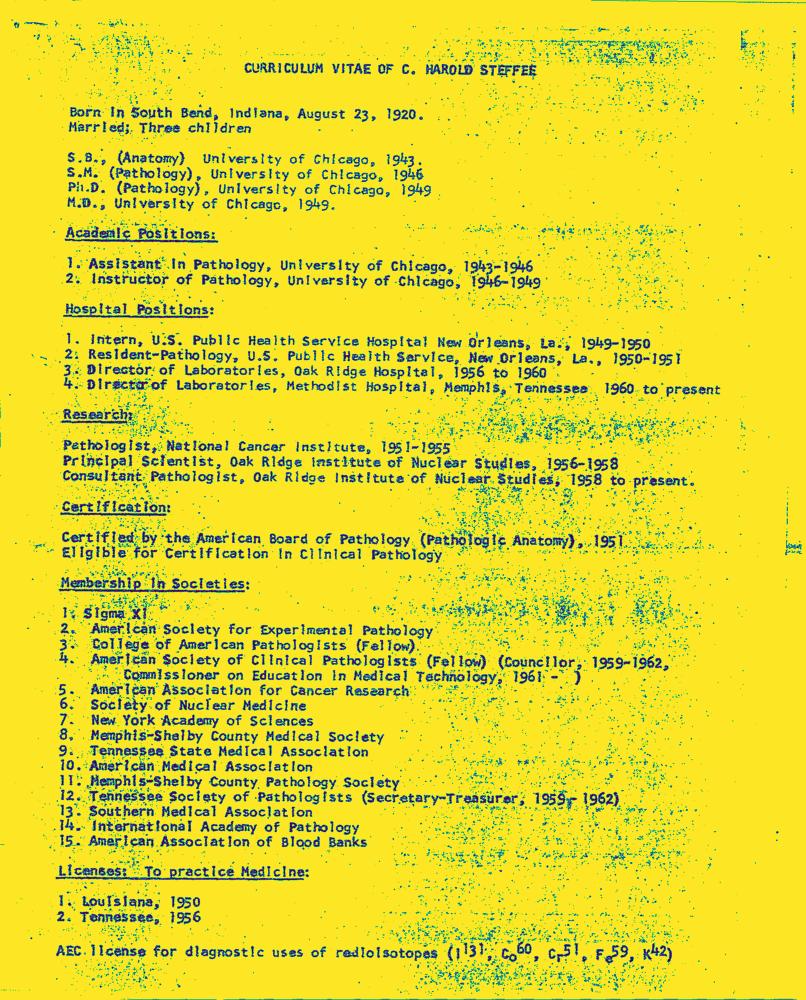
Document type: Resume-Doc